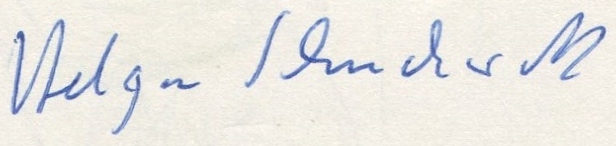
Signature of: helga schuchardt